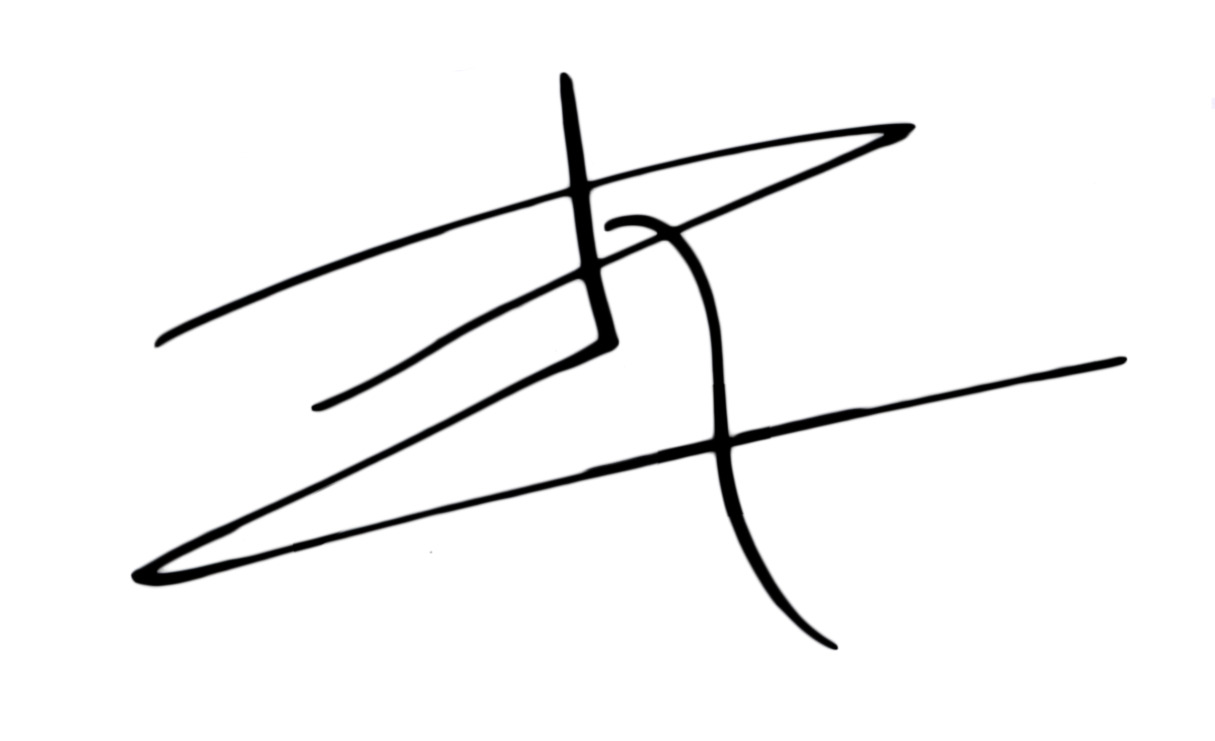
Signature of: rubén pellejero